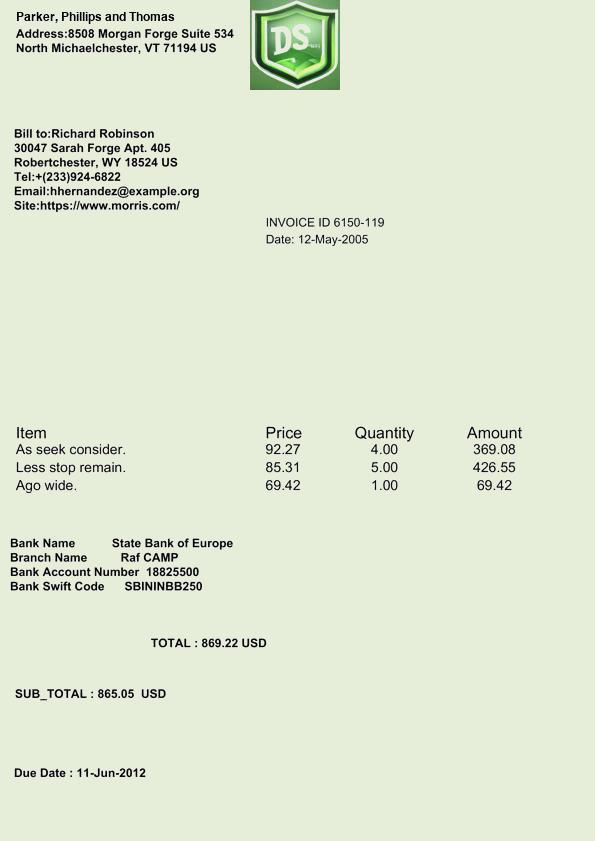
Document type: Invoice